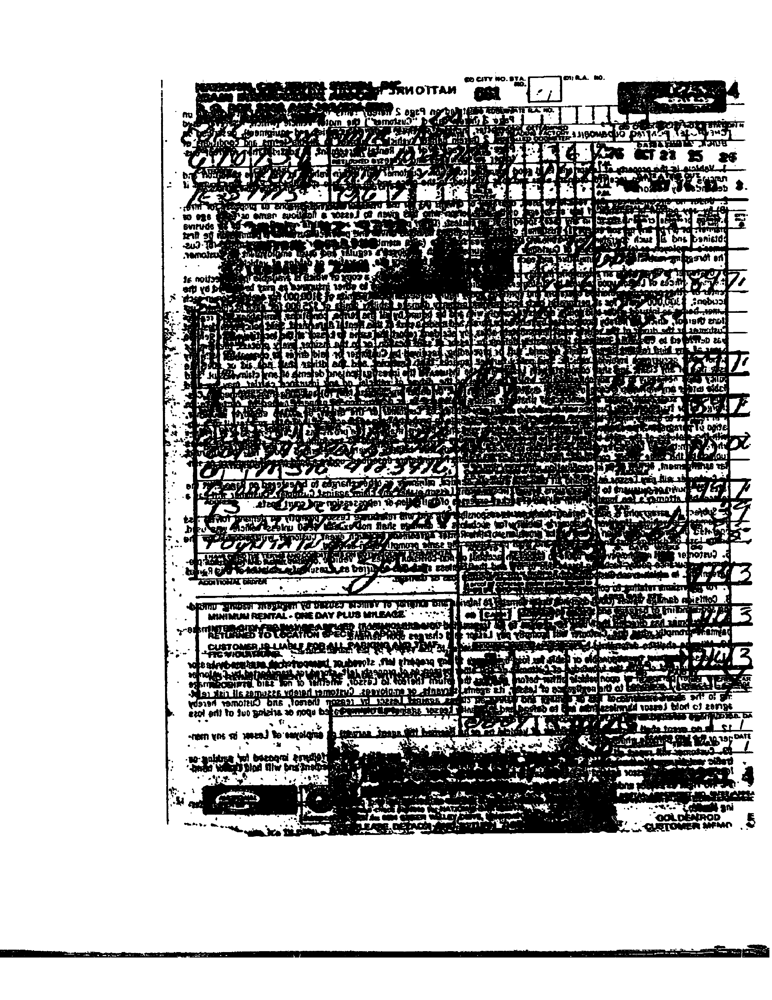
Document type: Invoice